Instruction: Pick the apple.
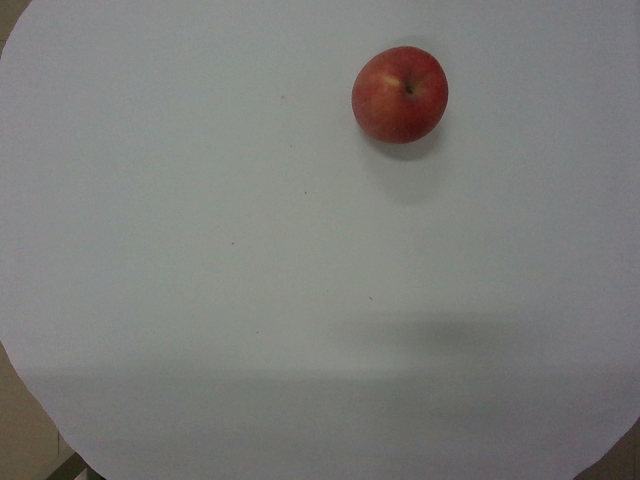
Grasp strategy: vertical